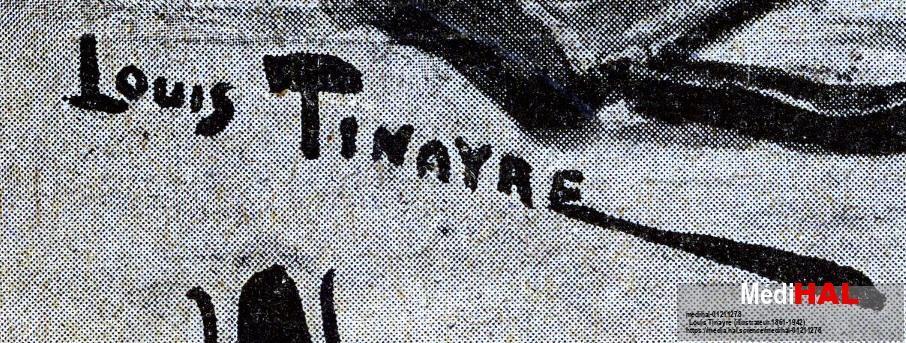
Signature of: louis tinayre